Question: How does the patient history play a role?
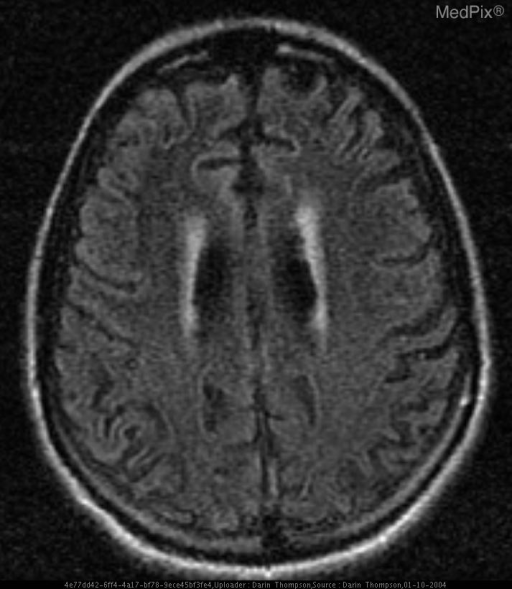
Answer: The patient's history of 25 Y/O with new onset progrssive dementia, myclonus, EEG abnormalities, history of eating raw sheep's brain approximately 2 years ago. is key in understanding the case.